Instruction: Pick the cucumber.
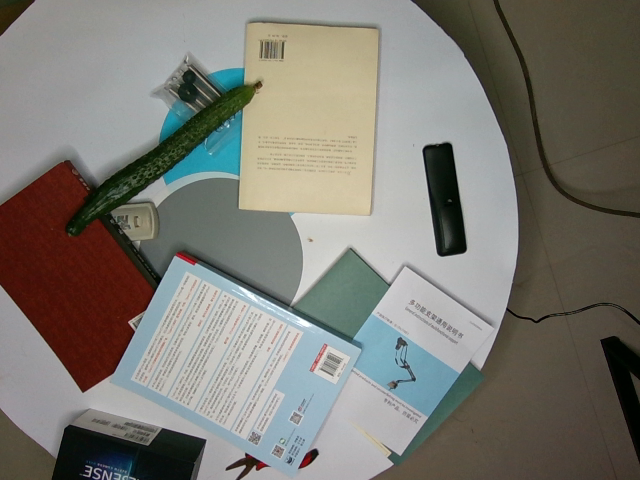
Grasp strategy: vertical